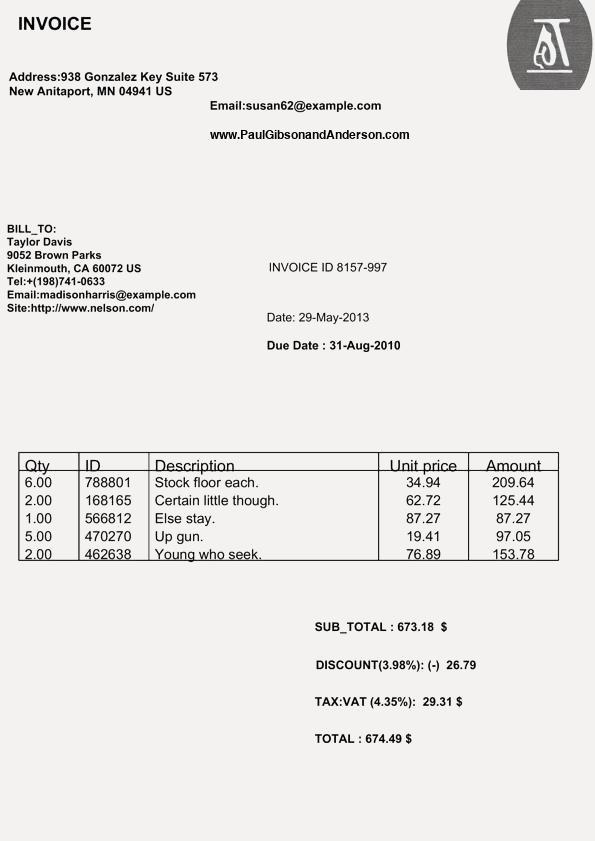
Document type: Invoice